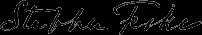
Signature of: stephen fiske